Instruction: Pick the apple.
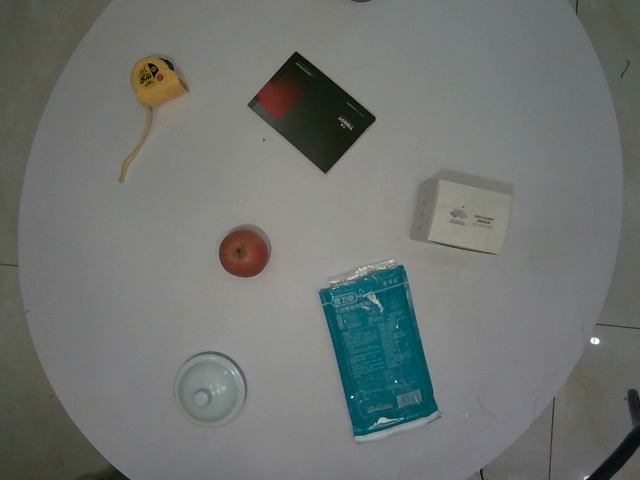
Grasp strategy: vertical